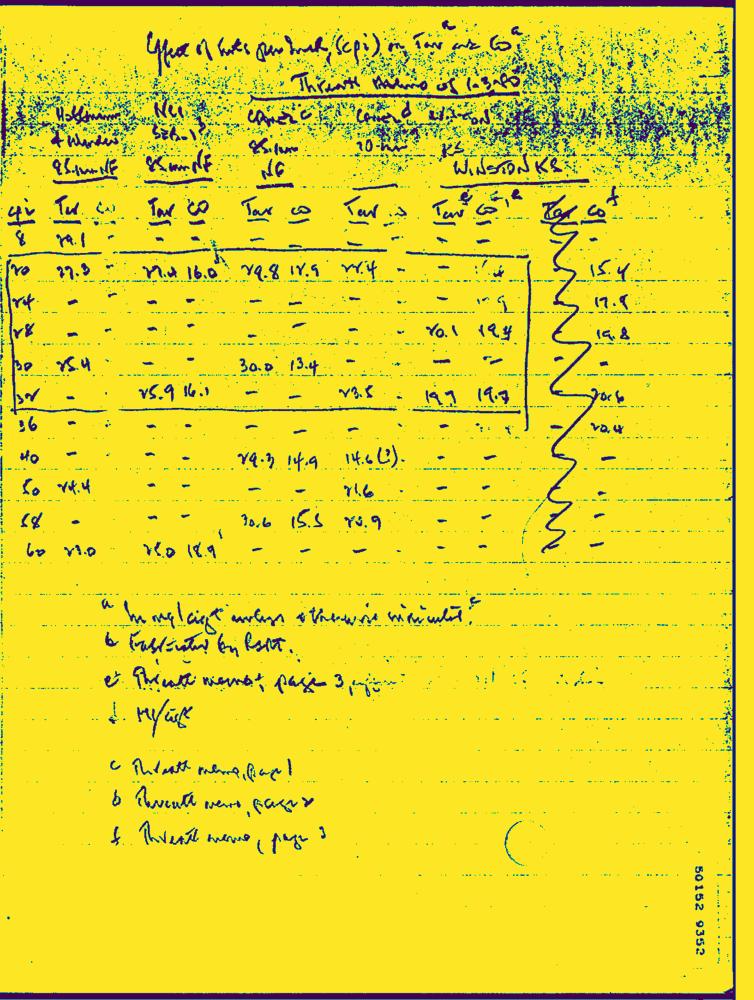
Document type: Hand-Written